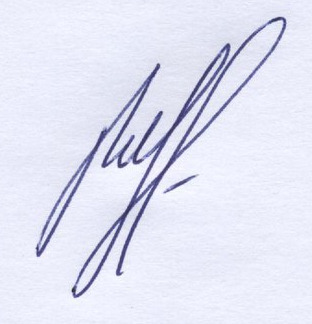
Signature of: vasily vlasov